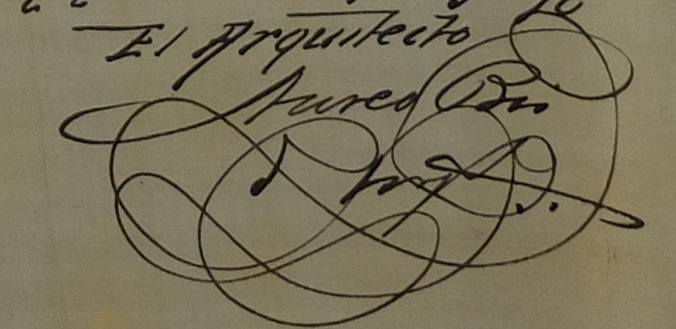
Signature of: aureo bis mas de xaxars